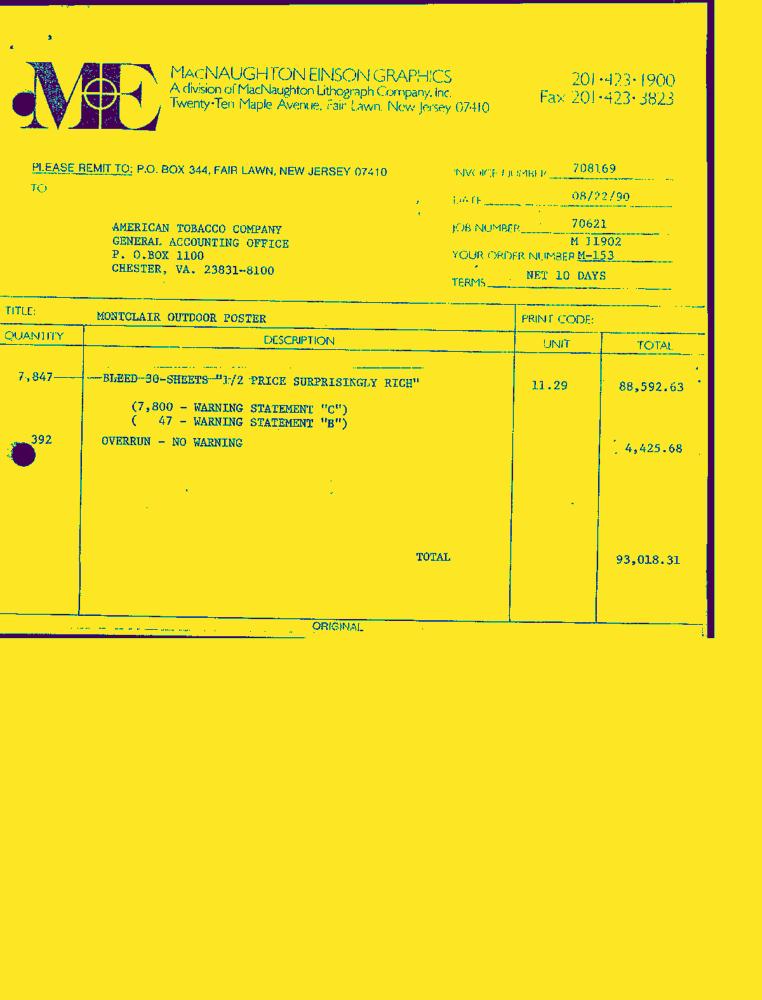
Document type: Invoice-Doc